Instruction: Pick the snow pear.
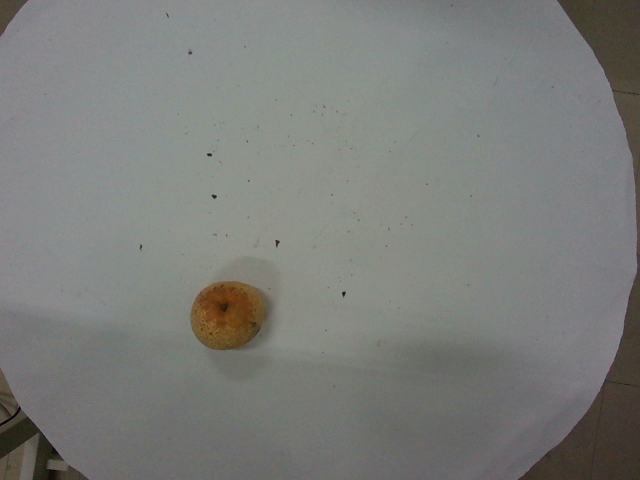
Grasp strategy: vertical